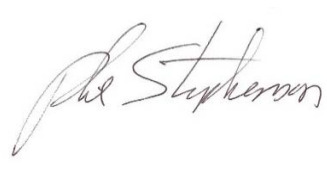
Signature of: phil stephenson